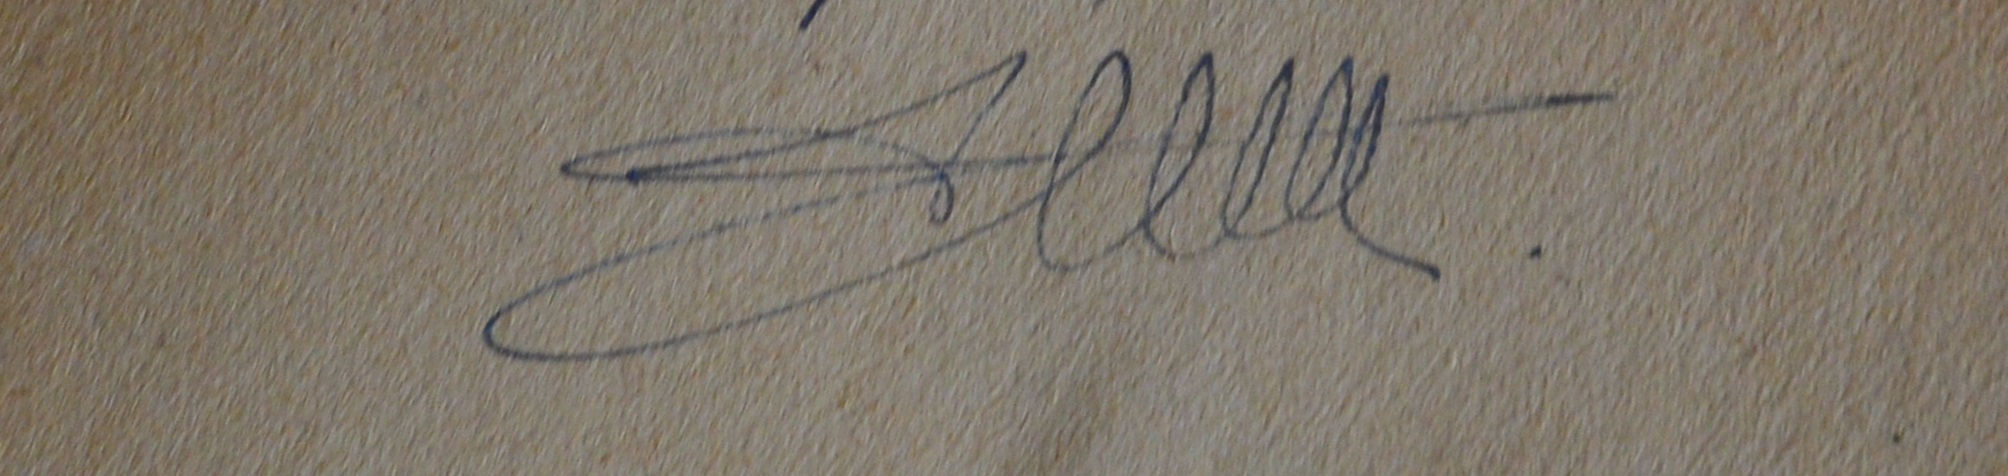
Signature of: alphonse mias